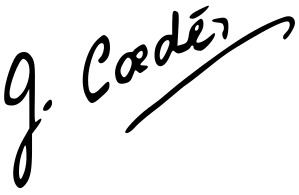
Signature of: george cœdès